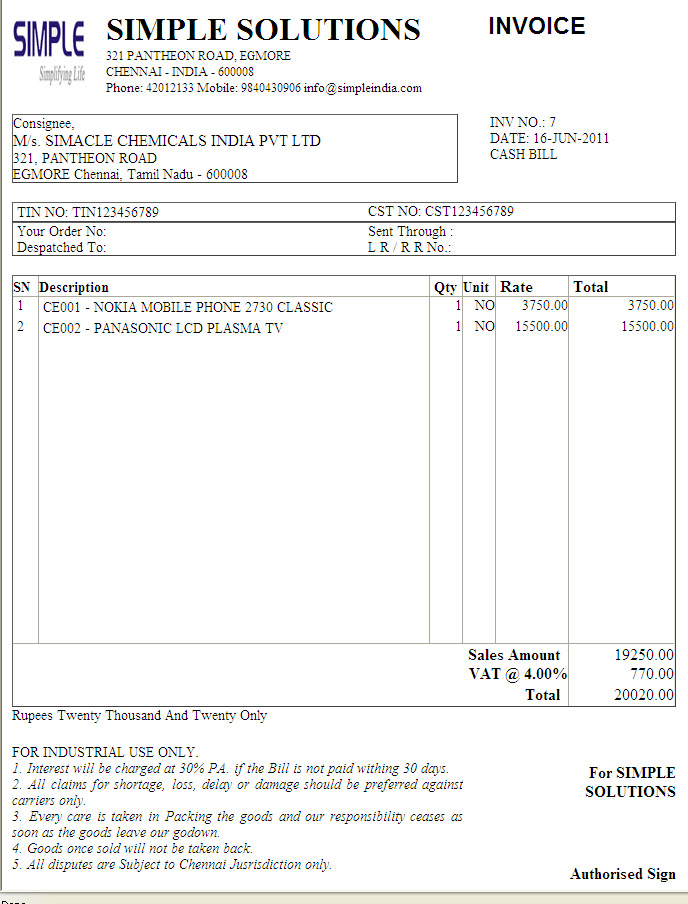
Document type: Invoice